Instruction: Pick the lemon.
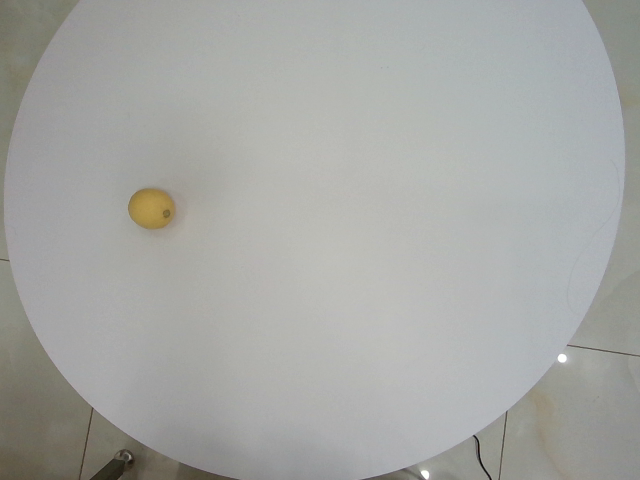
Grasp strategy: vertical